Question: Describe the condition in detail:
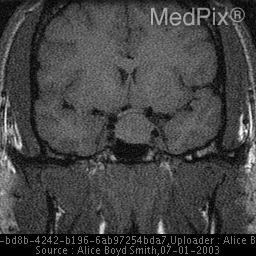
Answer: The disease is discussed as: Pituitary adenomas are the most common intrasellar masses.

Microadenomas are those that are less than or equal to 10 mm in size, and macroadenomas are those that are greater than 10mm.  Seventy-five percent of adenomas are microadenomas.

Prolactin and ACTH secreting tumors are more common, even in males.
Microadenomas are discovered while they are small due to endocrine symptoms.

Macroadenomas most commonly present secondary to mass effect, with symptoms related to optic nerve/chiasm compression, hydrocephalus, cranial nerve palsies, or occasionally anterior pituitary dysfunction.

Clivus or cavernous sinus invasion generally precludes complete surgical resection.